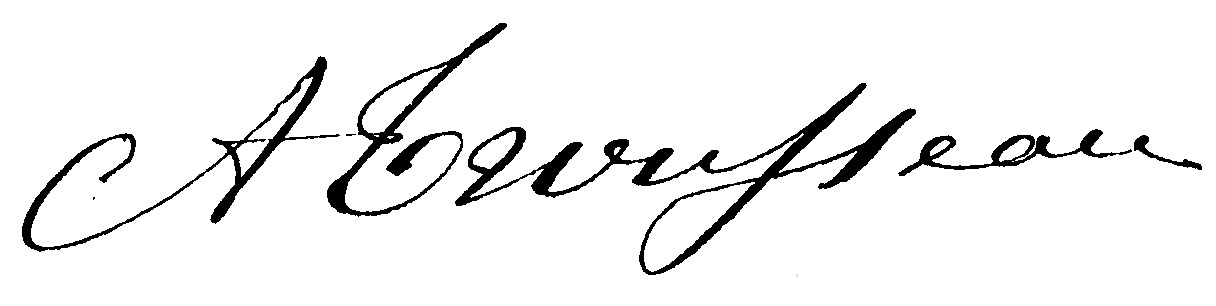
Signature of: armand trousseau